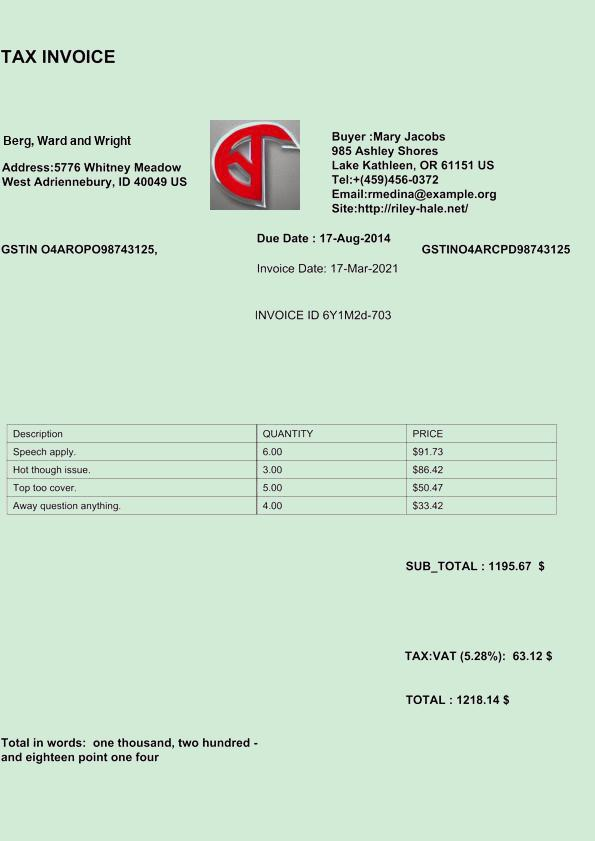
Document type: Invoice